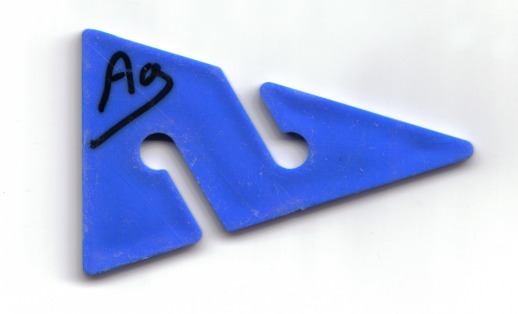
Signature of: agnes milowka